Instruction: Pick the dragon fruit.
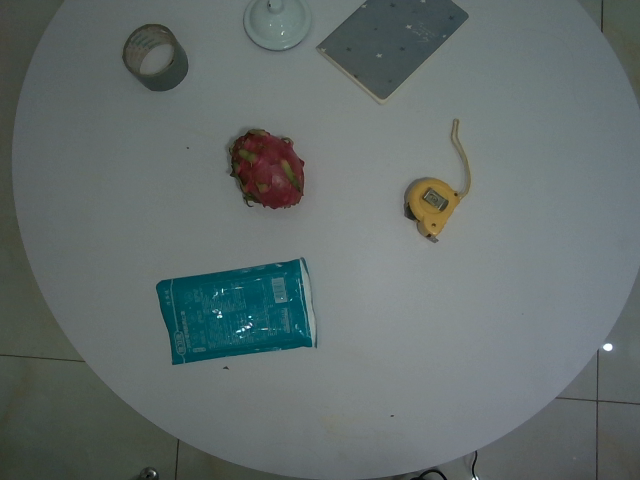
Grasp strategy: vertical